Question: What is the potential diagnosis?
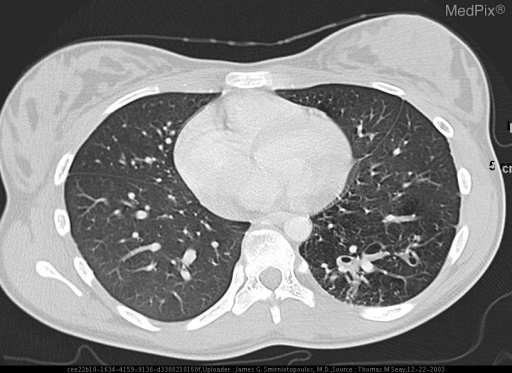
Answer: The possible diagnosis includes Sequestration
Cystic Congenital Adenomatoid Malformation
Bronchiectasis
Tuberculosis.